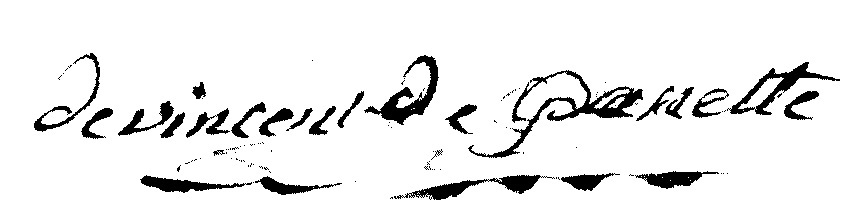
Signature of: jean françois de vincent de panette